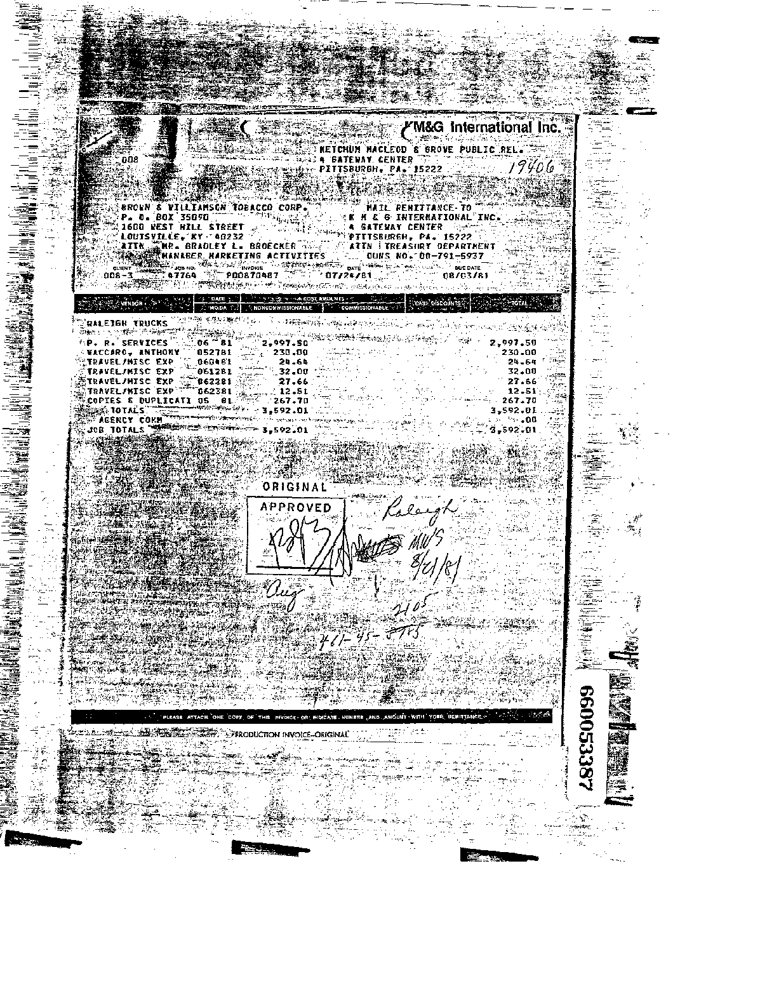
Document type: Invoice